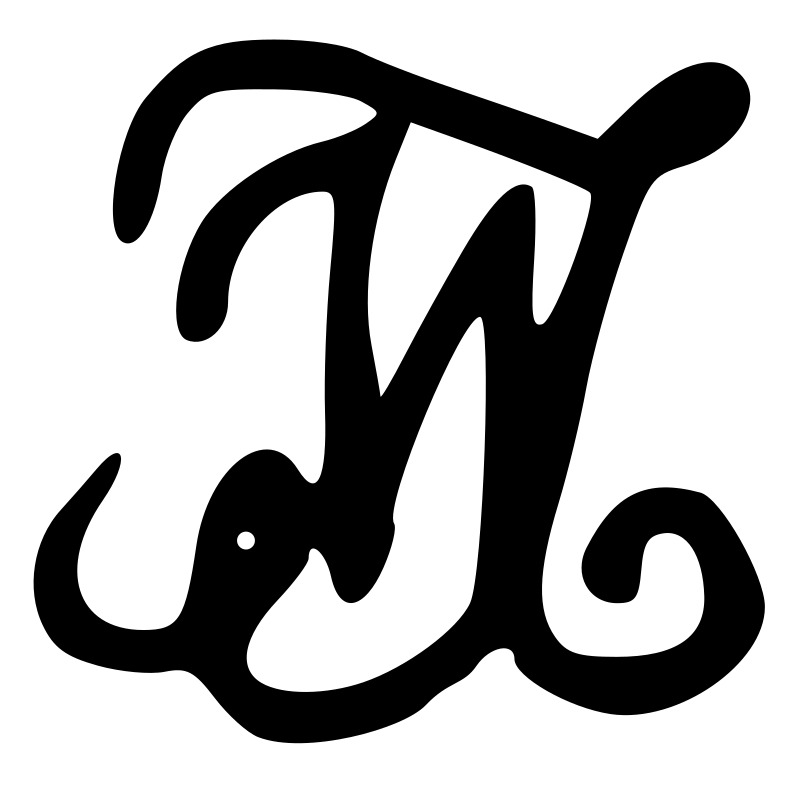
Signature of: j m w turner